Question: Which state is mentioned in the document?
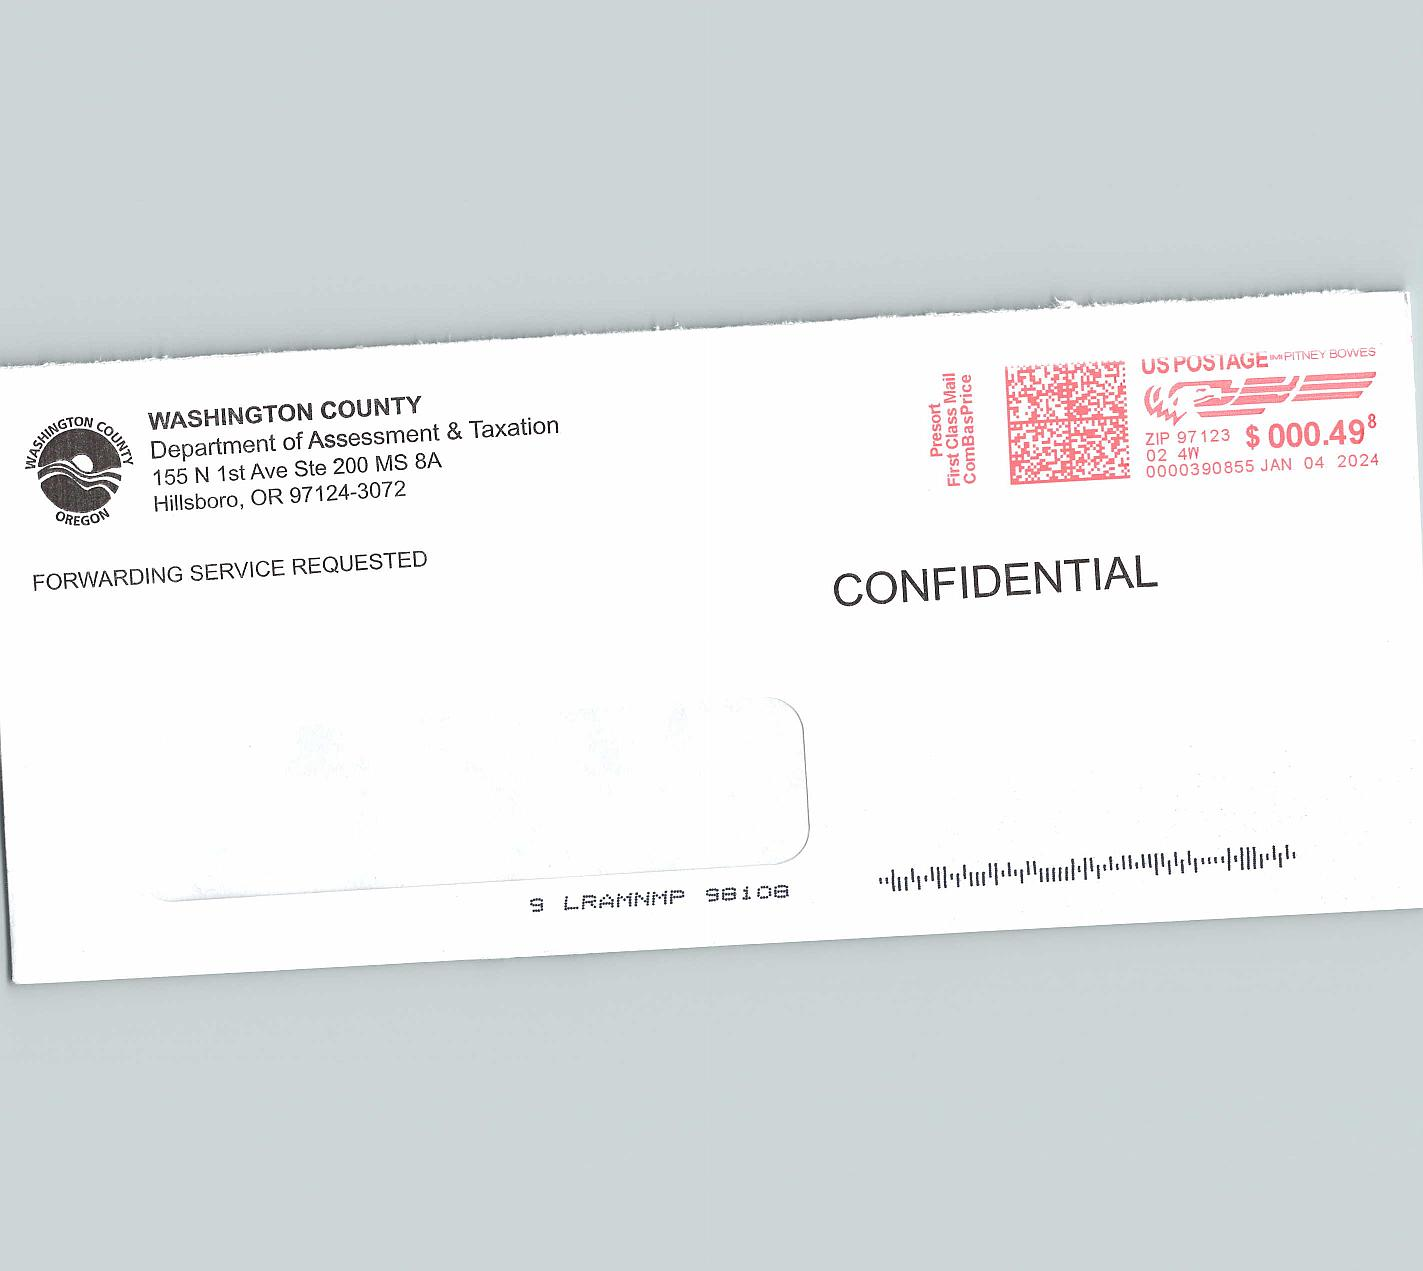
Answer: "OR"